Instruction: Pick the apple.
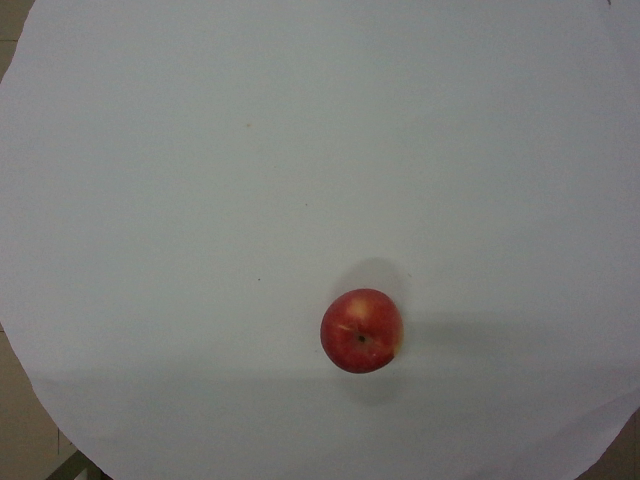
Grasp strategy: vertical